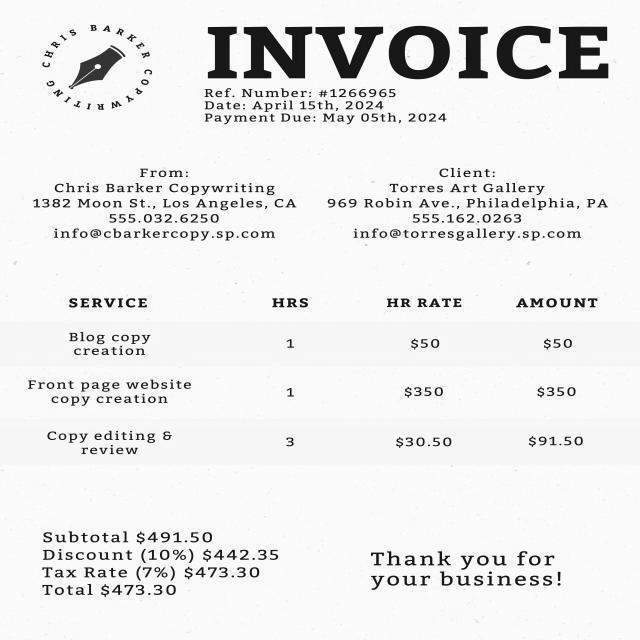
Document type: Invoice